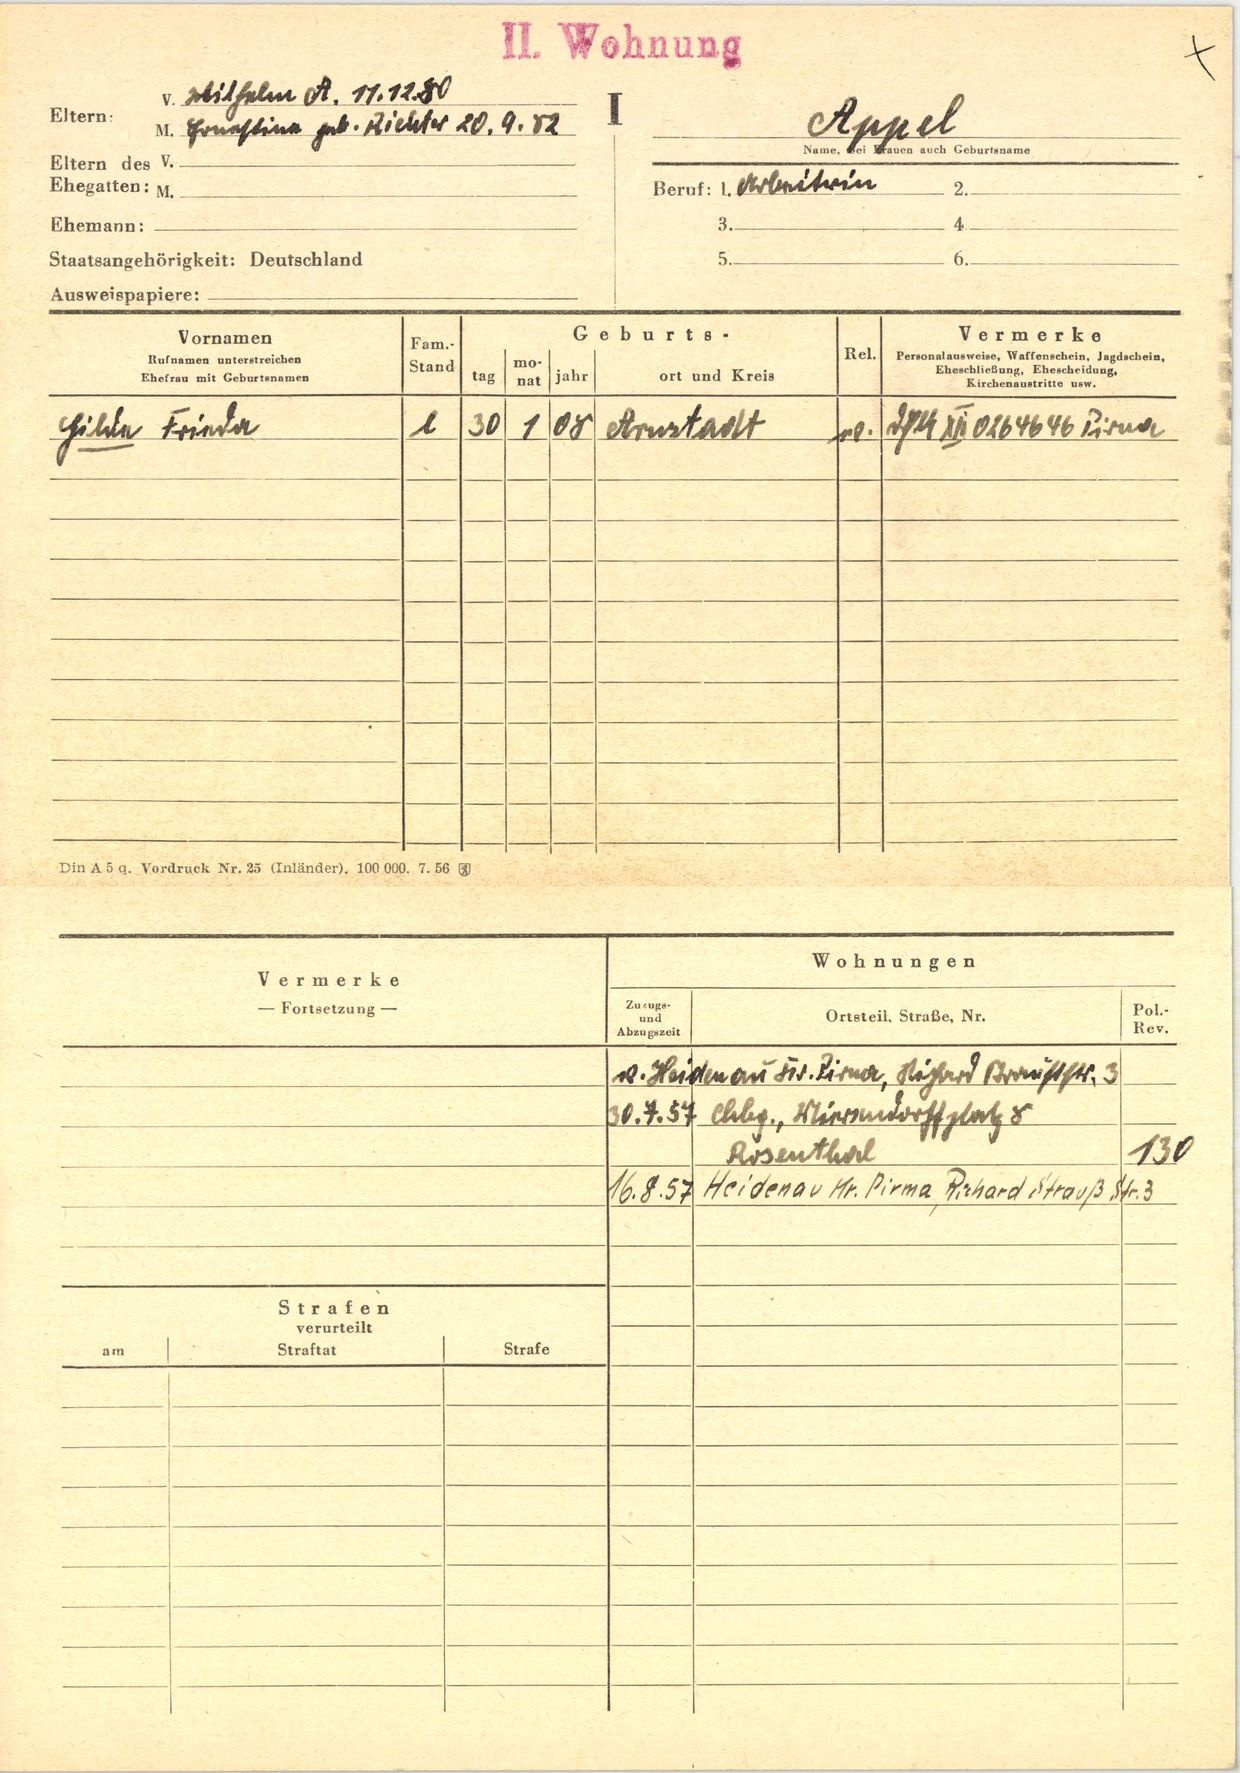
Appel